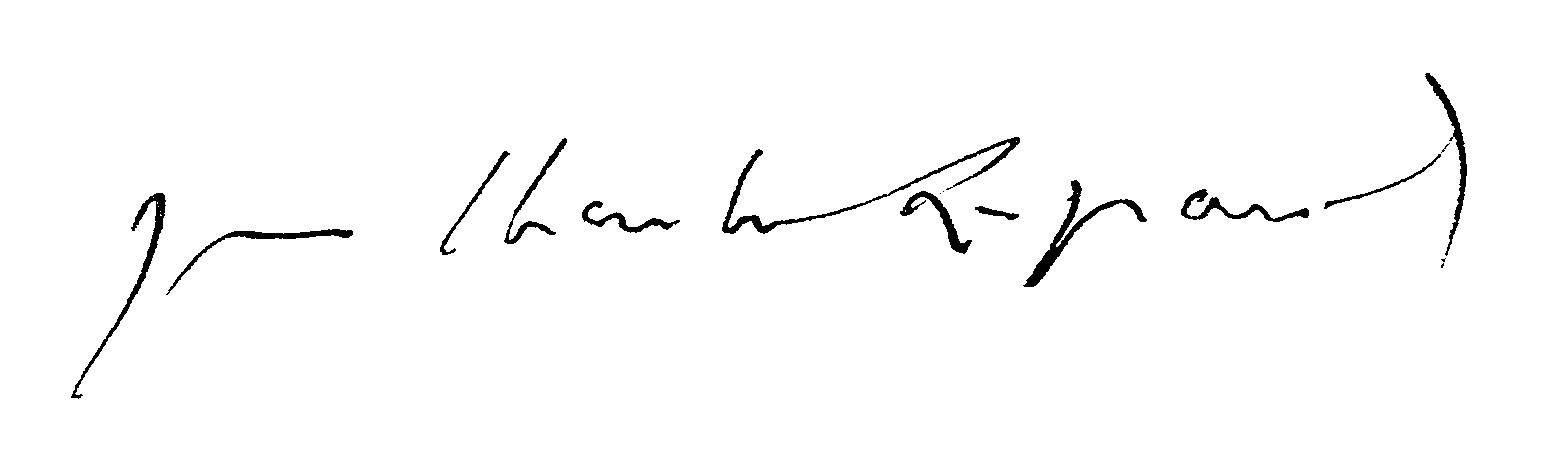
Signature of: jean charles legrand